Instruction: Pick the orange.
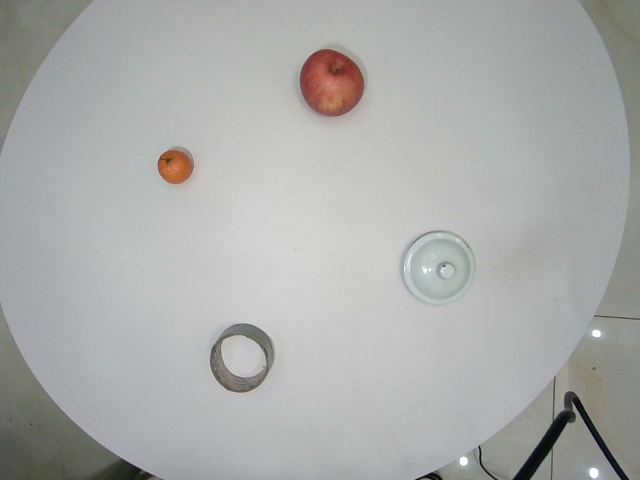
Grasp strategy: vertical